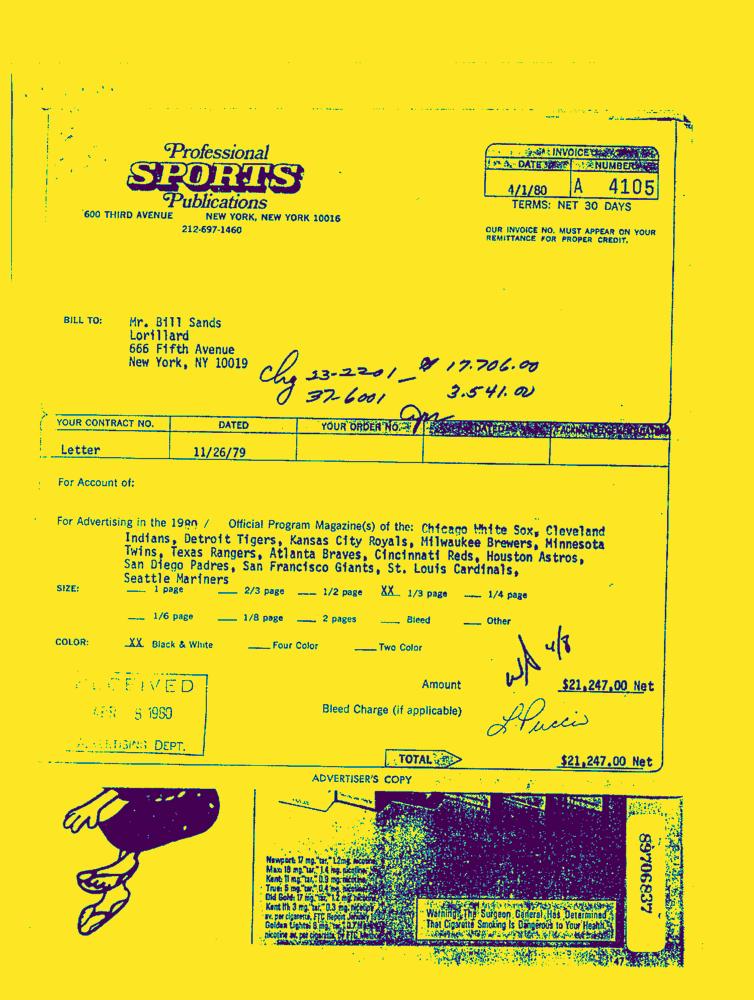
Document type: Invoice-Doc